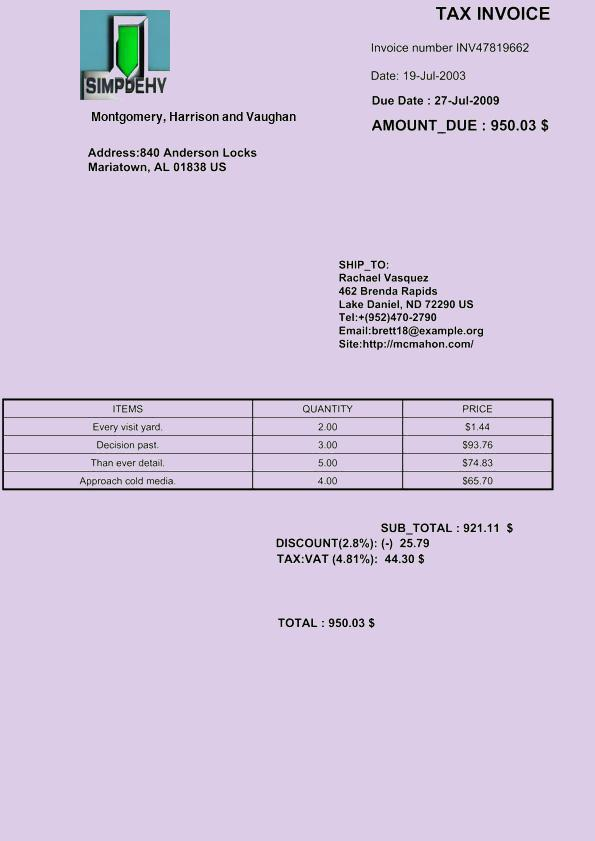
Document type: Invoice